Question: What is the address or location of the property listed in the document?
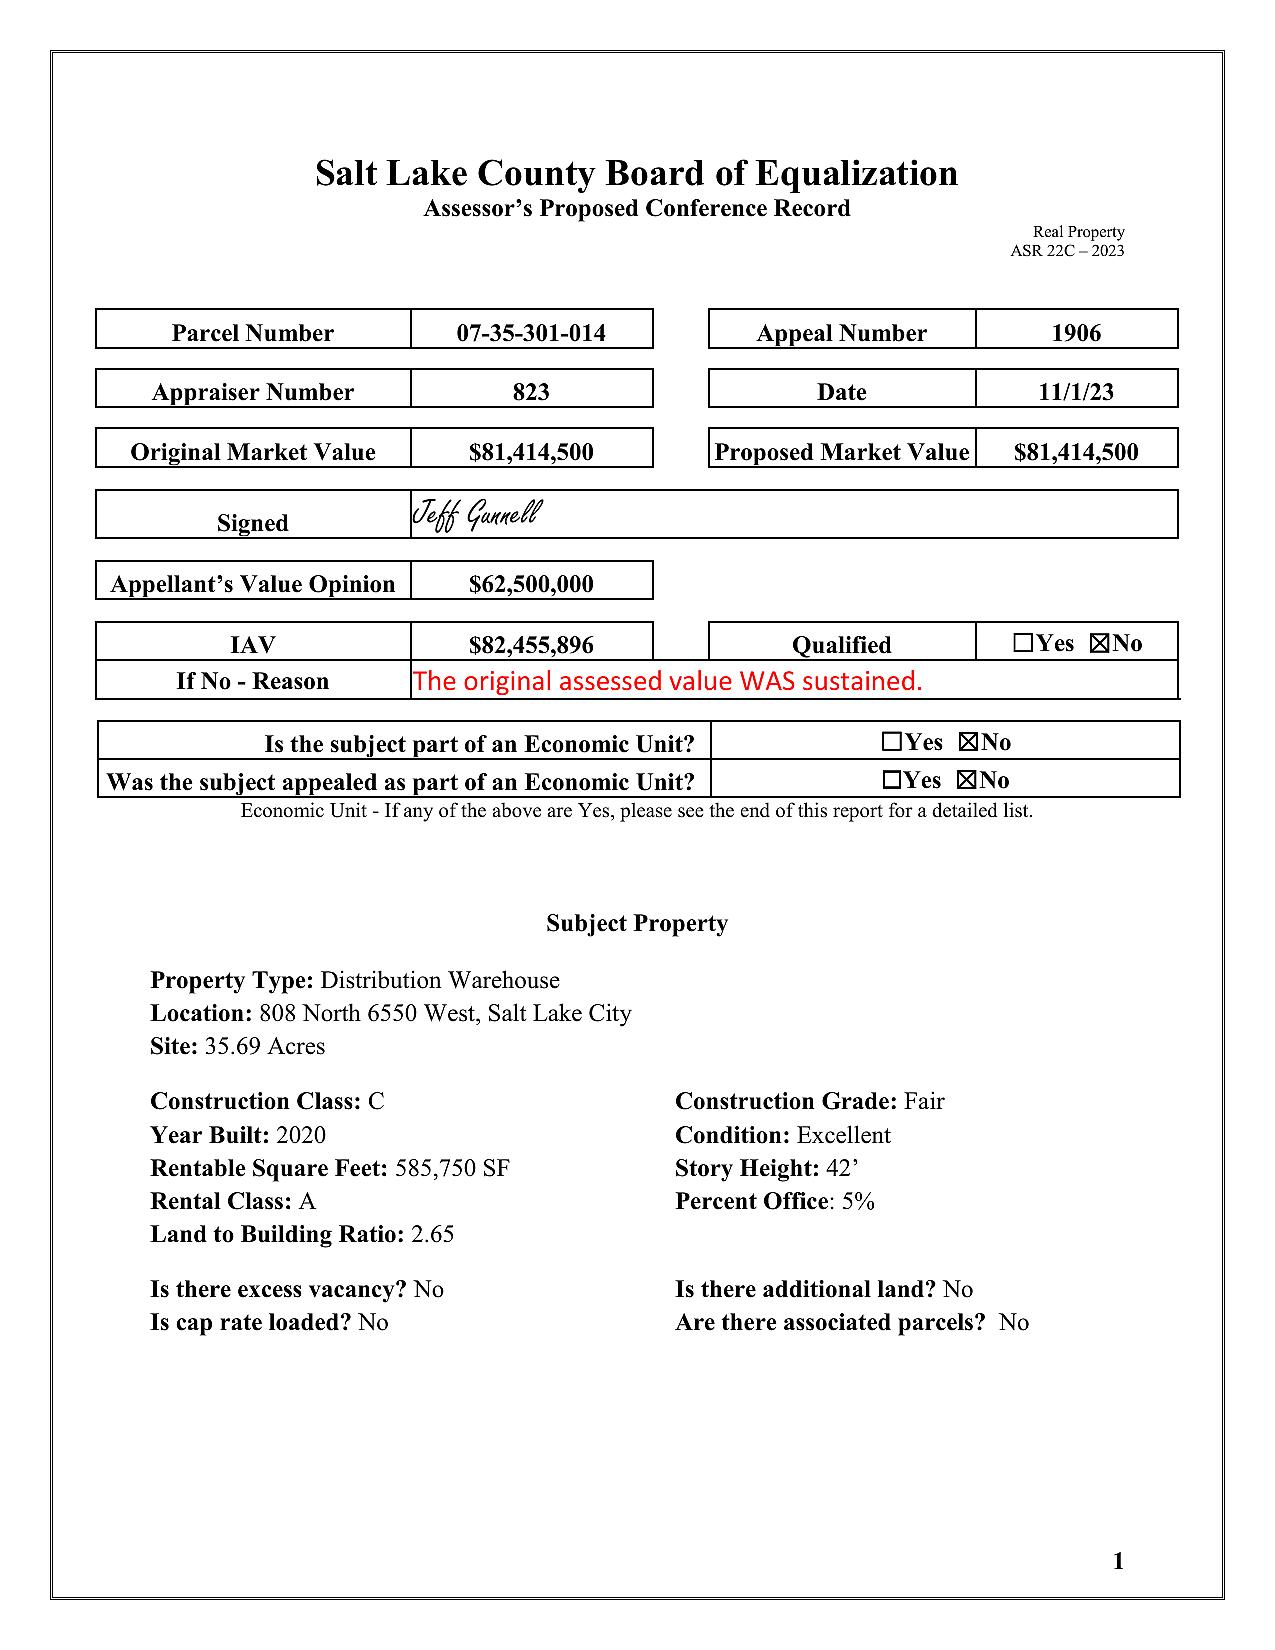
Answer: "808 North 6550 West, Salt Lake City"